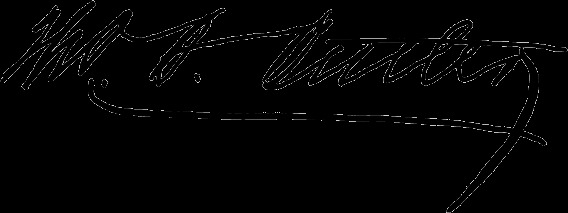
Signature of: thomas bothwell butler